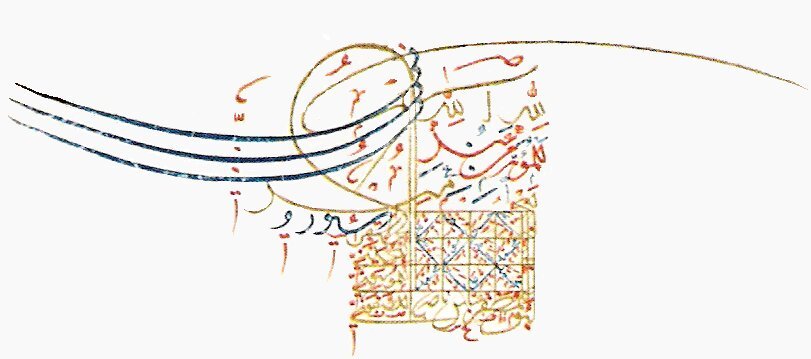
Signature of: abbas ii of persia